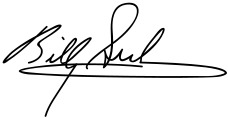
Signature of: billy graham